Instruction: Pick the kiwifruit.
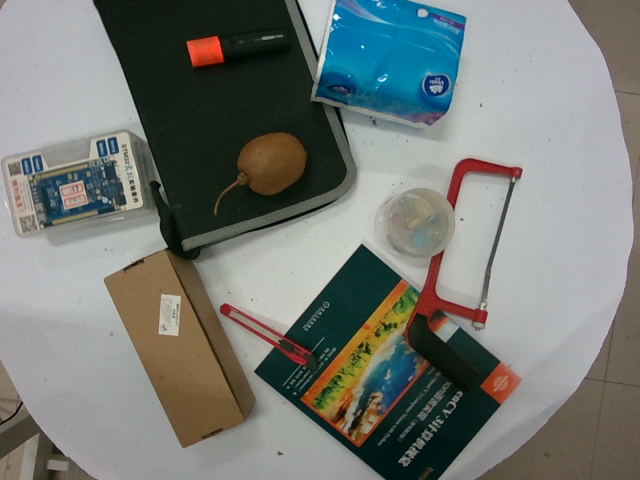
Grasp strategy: vertical